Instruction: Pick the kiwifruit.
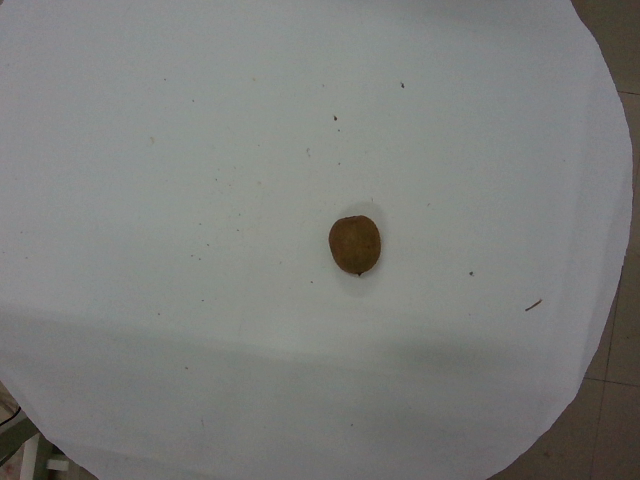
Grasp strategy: vertical